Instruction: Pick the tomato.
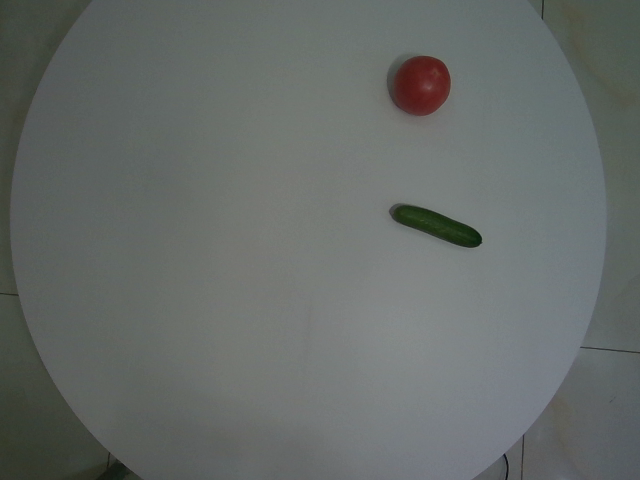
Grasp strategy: vertical